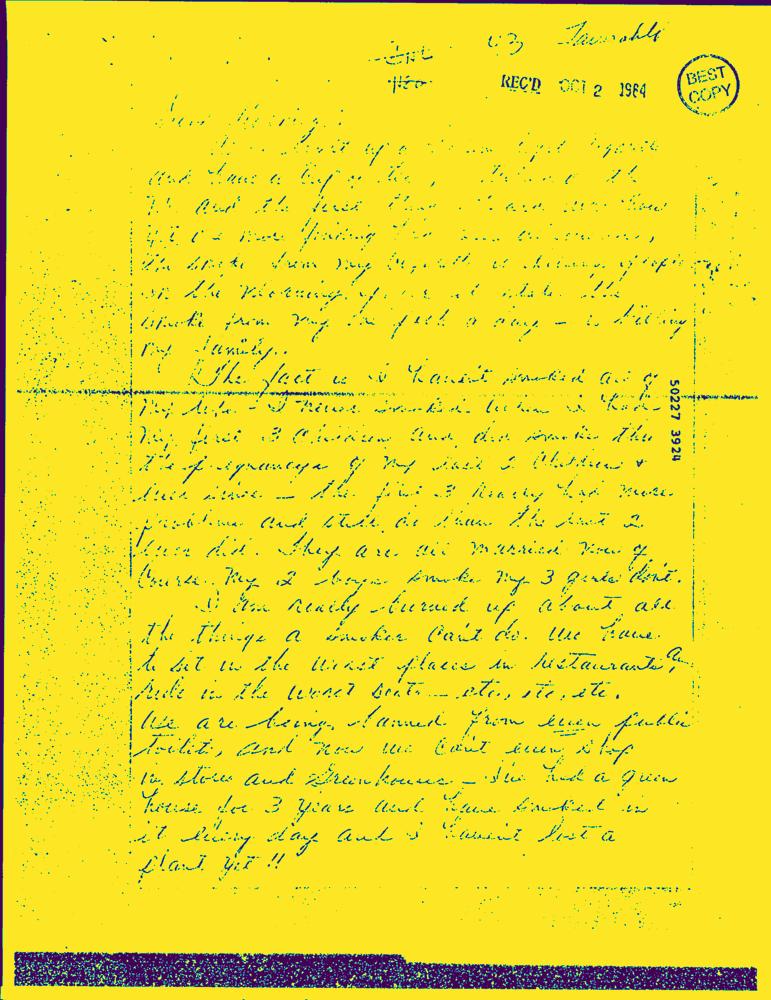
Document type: Hand-Written